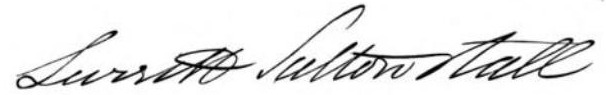
Signature of: leverett saltonstall i